Question: What are the imaging findings?
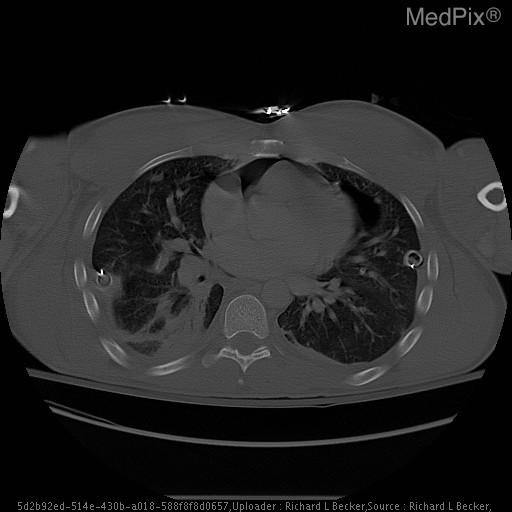
Answer: The imaging shows Thin rim of lucency surrounding the cardiac shadow. Previous Chest CT showed a small amount of pericardial air at the apex. Subsequent CT images.